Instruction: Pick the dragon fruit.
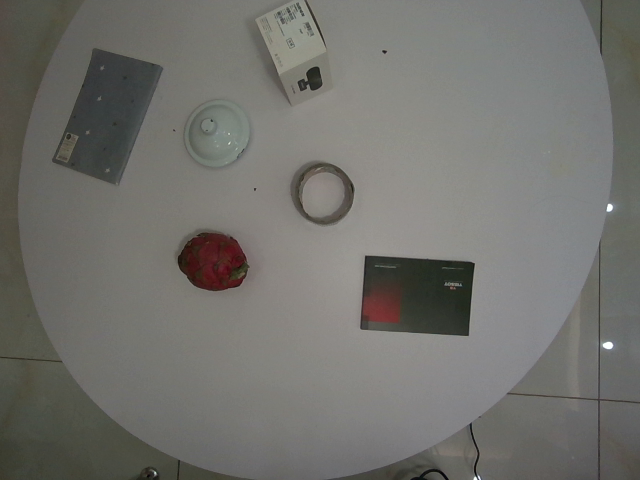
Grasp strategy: vertical